Question: What is the address or location of the property listed in the document?
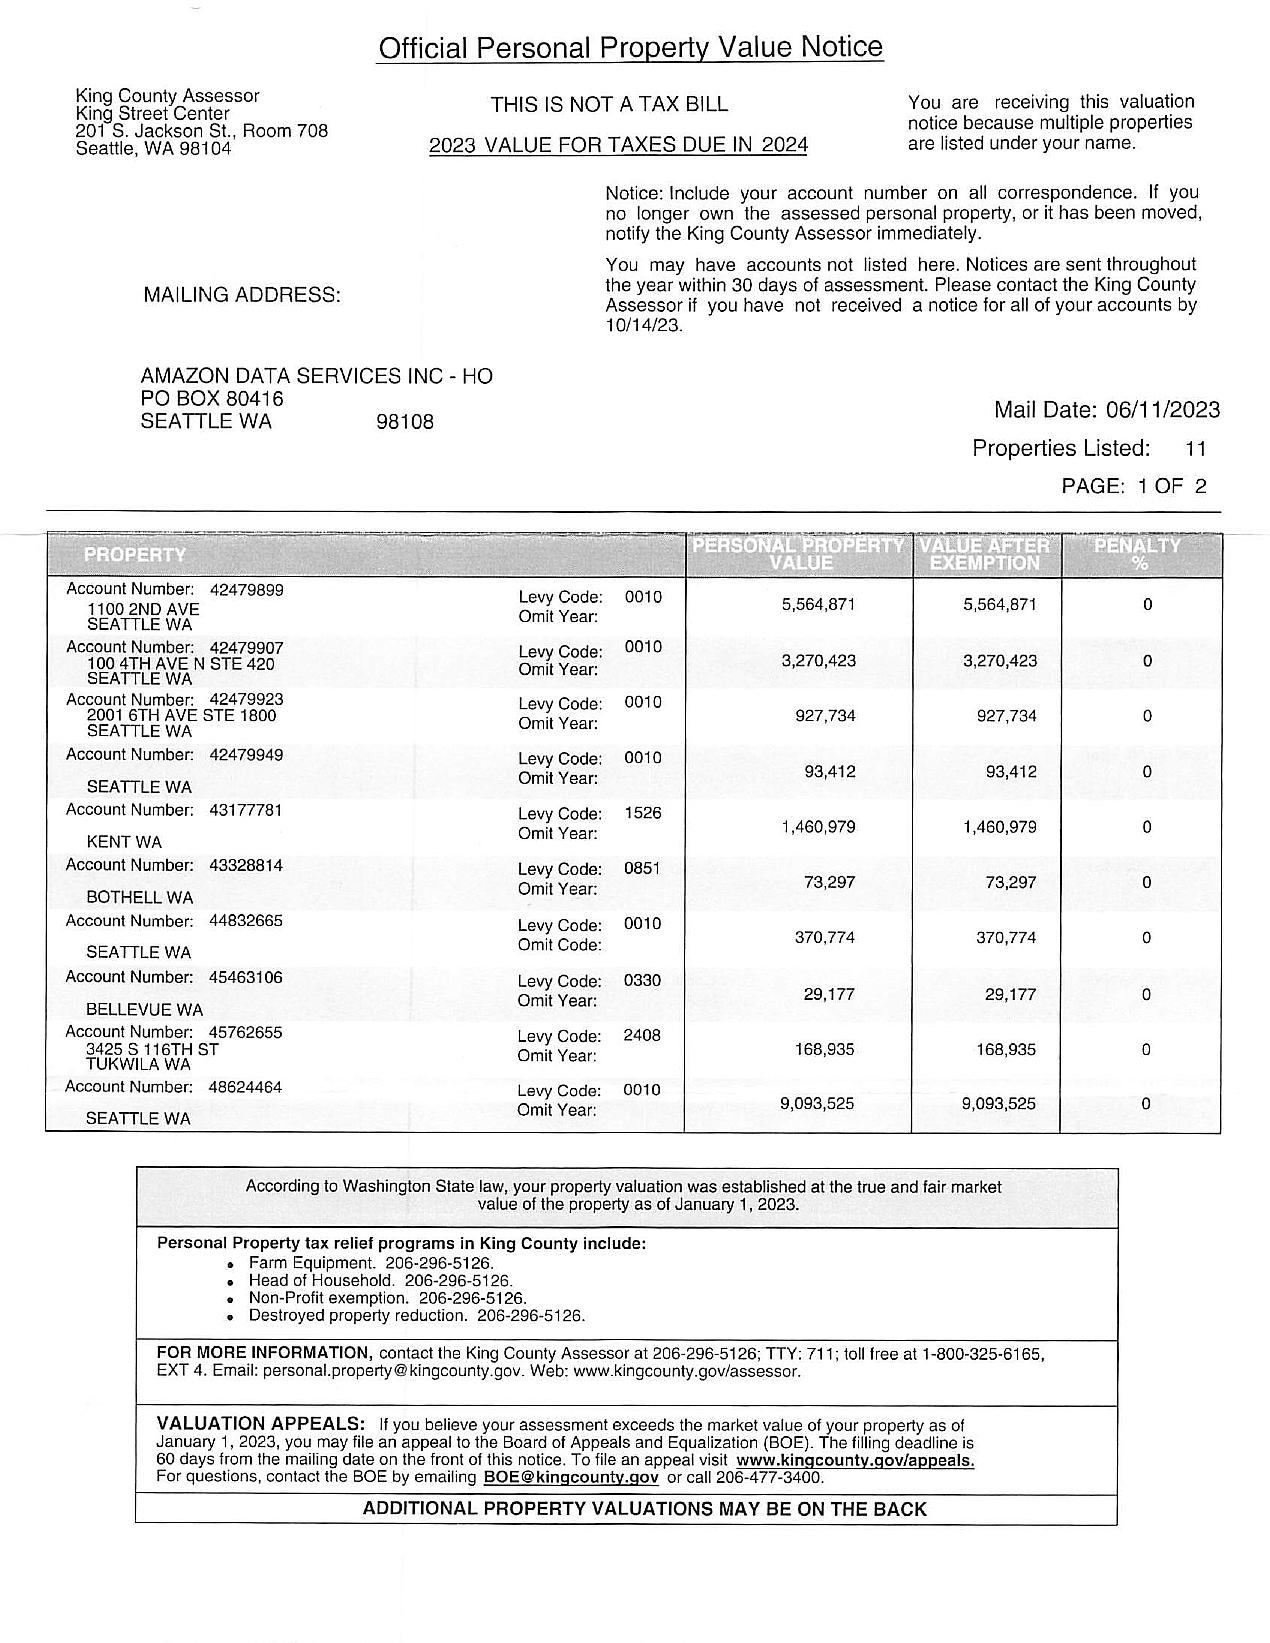
Answer: "SEATTLE WA"